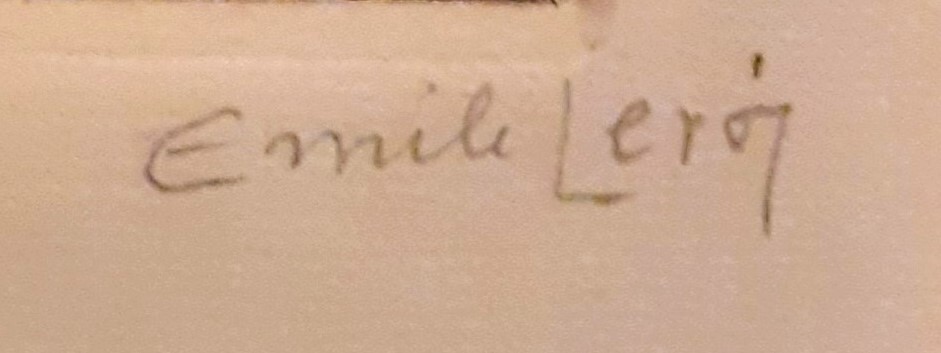
Signature of: émile leroi